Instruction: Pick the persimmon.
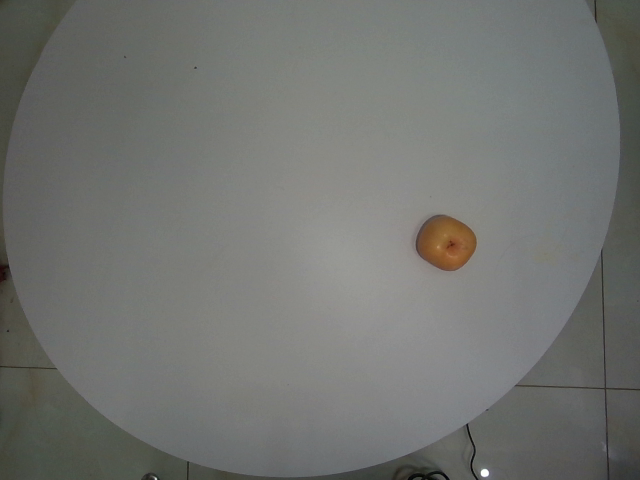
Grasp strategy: vertical